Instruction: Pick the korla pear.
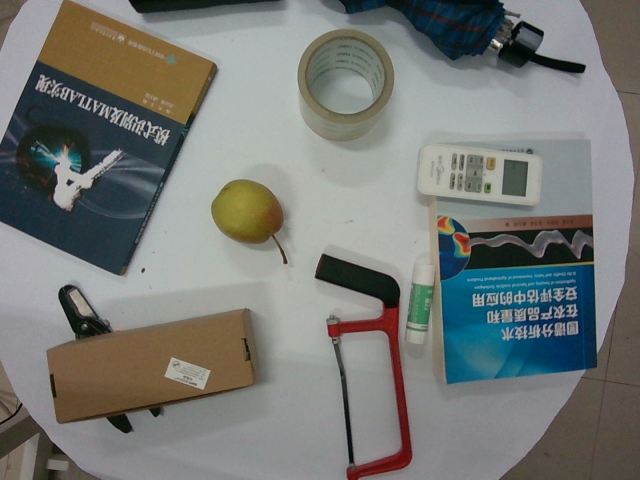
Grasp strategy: vertical